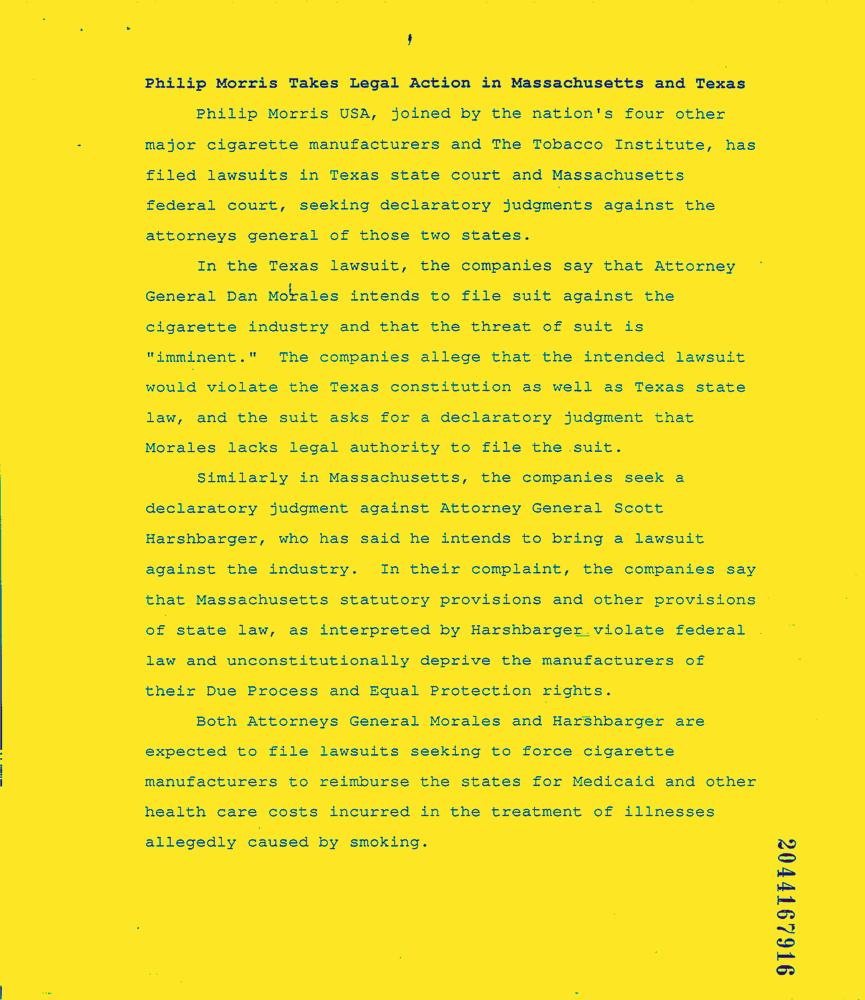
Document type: News-Article